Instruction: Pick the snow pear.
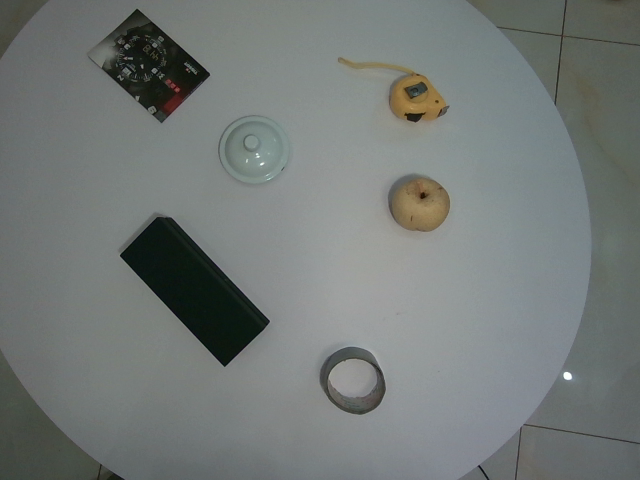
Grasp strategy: vertical